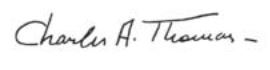
Signature of: charles allen thomas